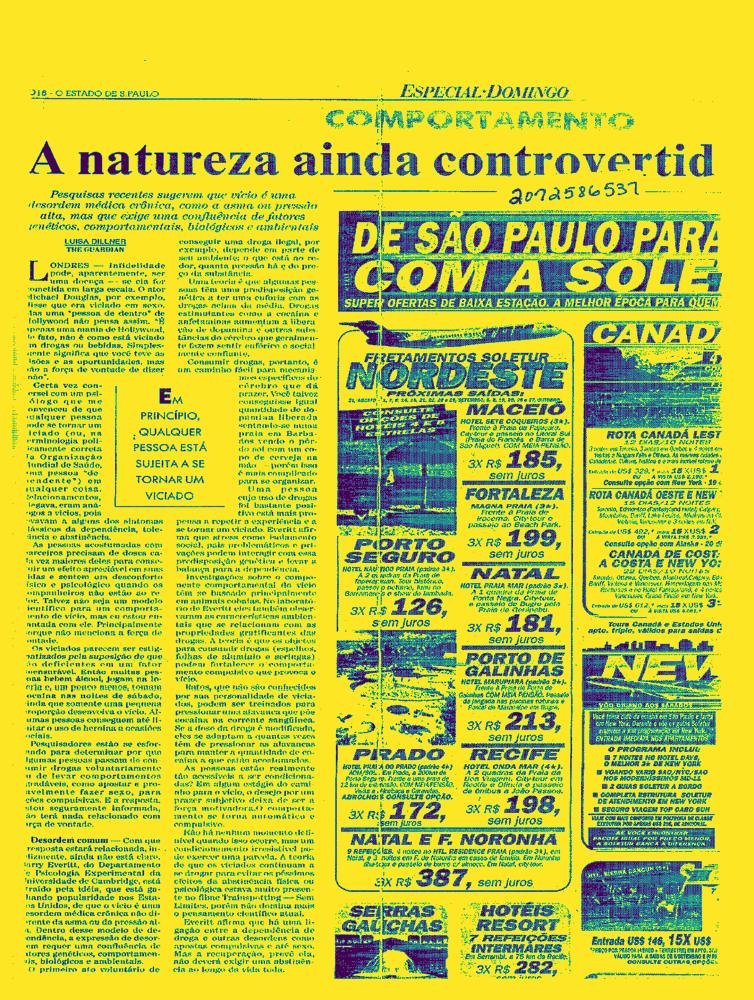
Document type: News-Article